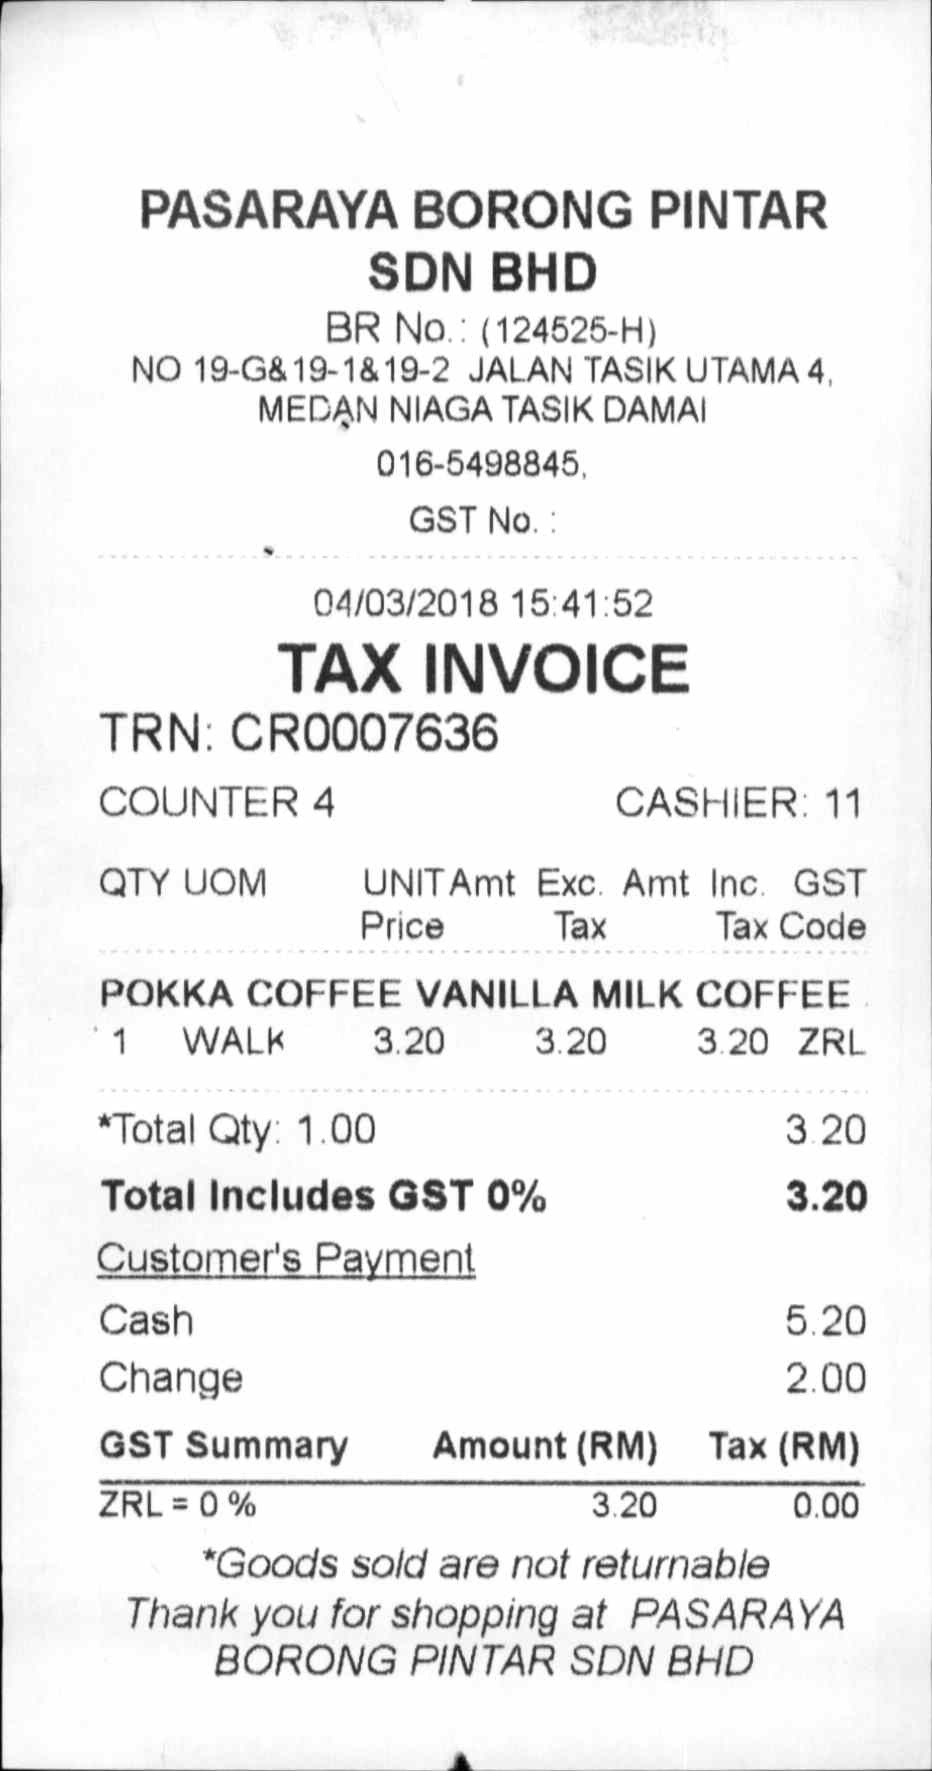
PASARAYA BORONG PINTAR
SDN BHD
BR NO.: (124525-H)
NO 19-G& 19-1& 19-2 JALAN TASIK UTAMA 4,
MEDAN NIAGA TASIK DAMAI
016-5498845.
GST NO.:
04/03/2018 15:41:52
TAX INVOICE
TRN: CR0007636
COUNTER 4
CASHIER: 11
QTY UOM
UNIT AMT EXC. AMT INC.
GST
PRICE
TAX
TAX CODE
POKKA COFFEE VANILLA MILK COFFEE
1
WALK
3.20
3.20
3.20
ZRL
*TOTAL QTY: 1.00
3.20
TOTAL INCLUDES GST 0%
3.20
CUSTOMER'S PAYMENT
CASH
5.20
CHANGE
2.00
GST SUMMARY
AMOUNT (RM)
TAX (RM)
ZRL = 0%
3.20
0.00
*GOODS SOLD ARE NOT RETURNABLE
THANK YOU FOR SHOPPING AT PASARAYA
BORONG PINTAR SDN BHD